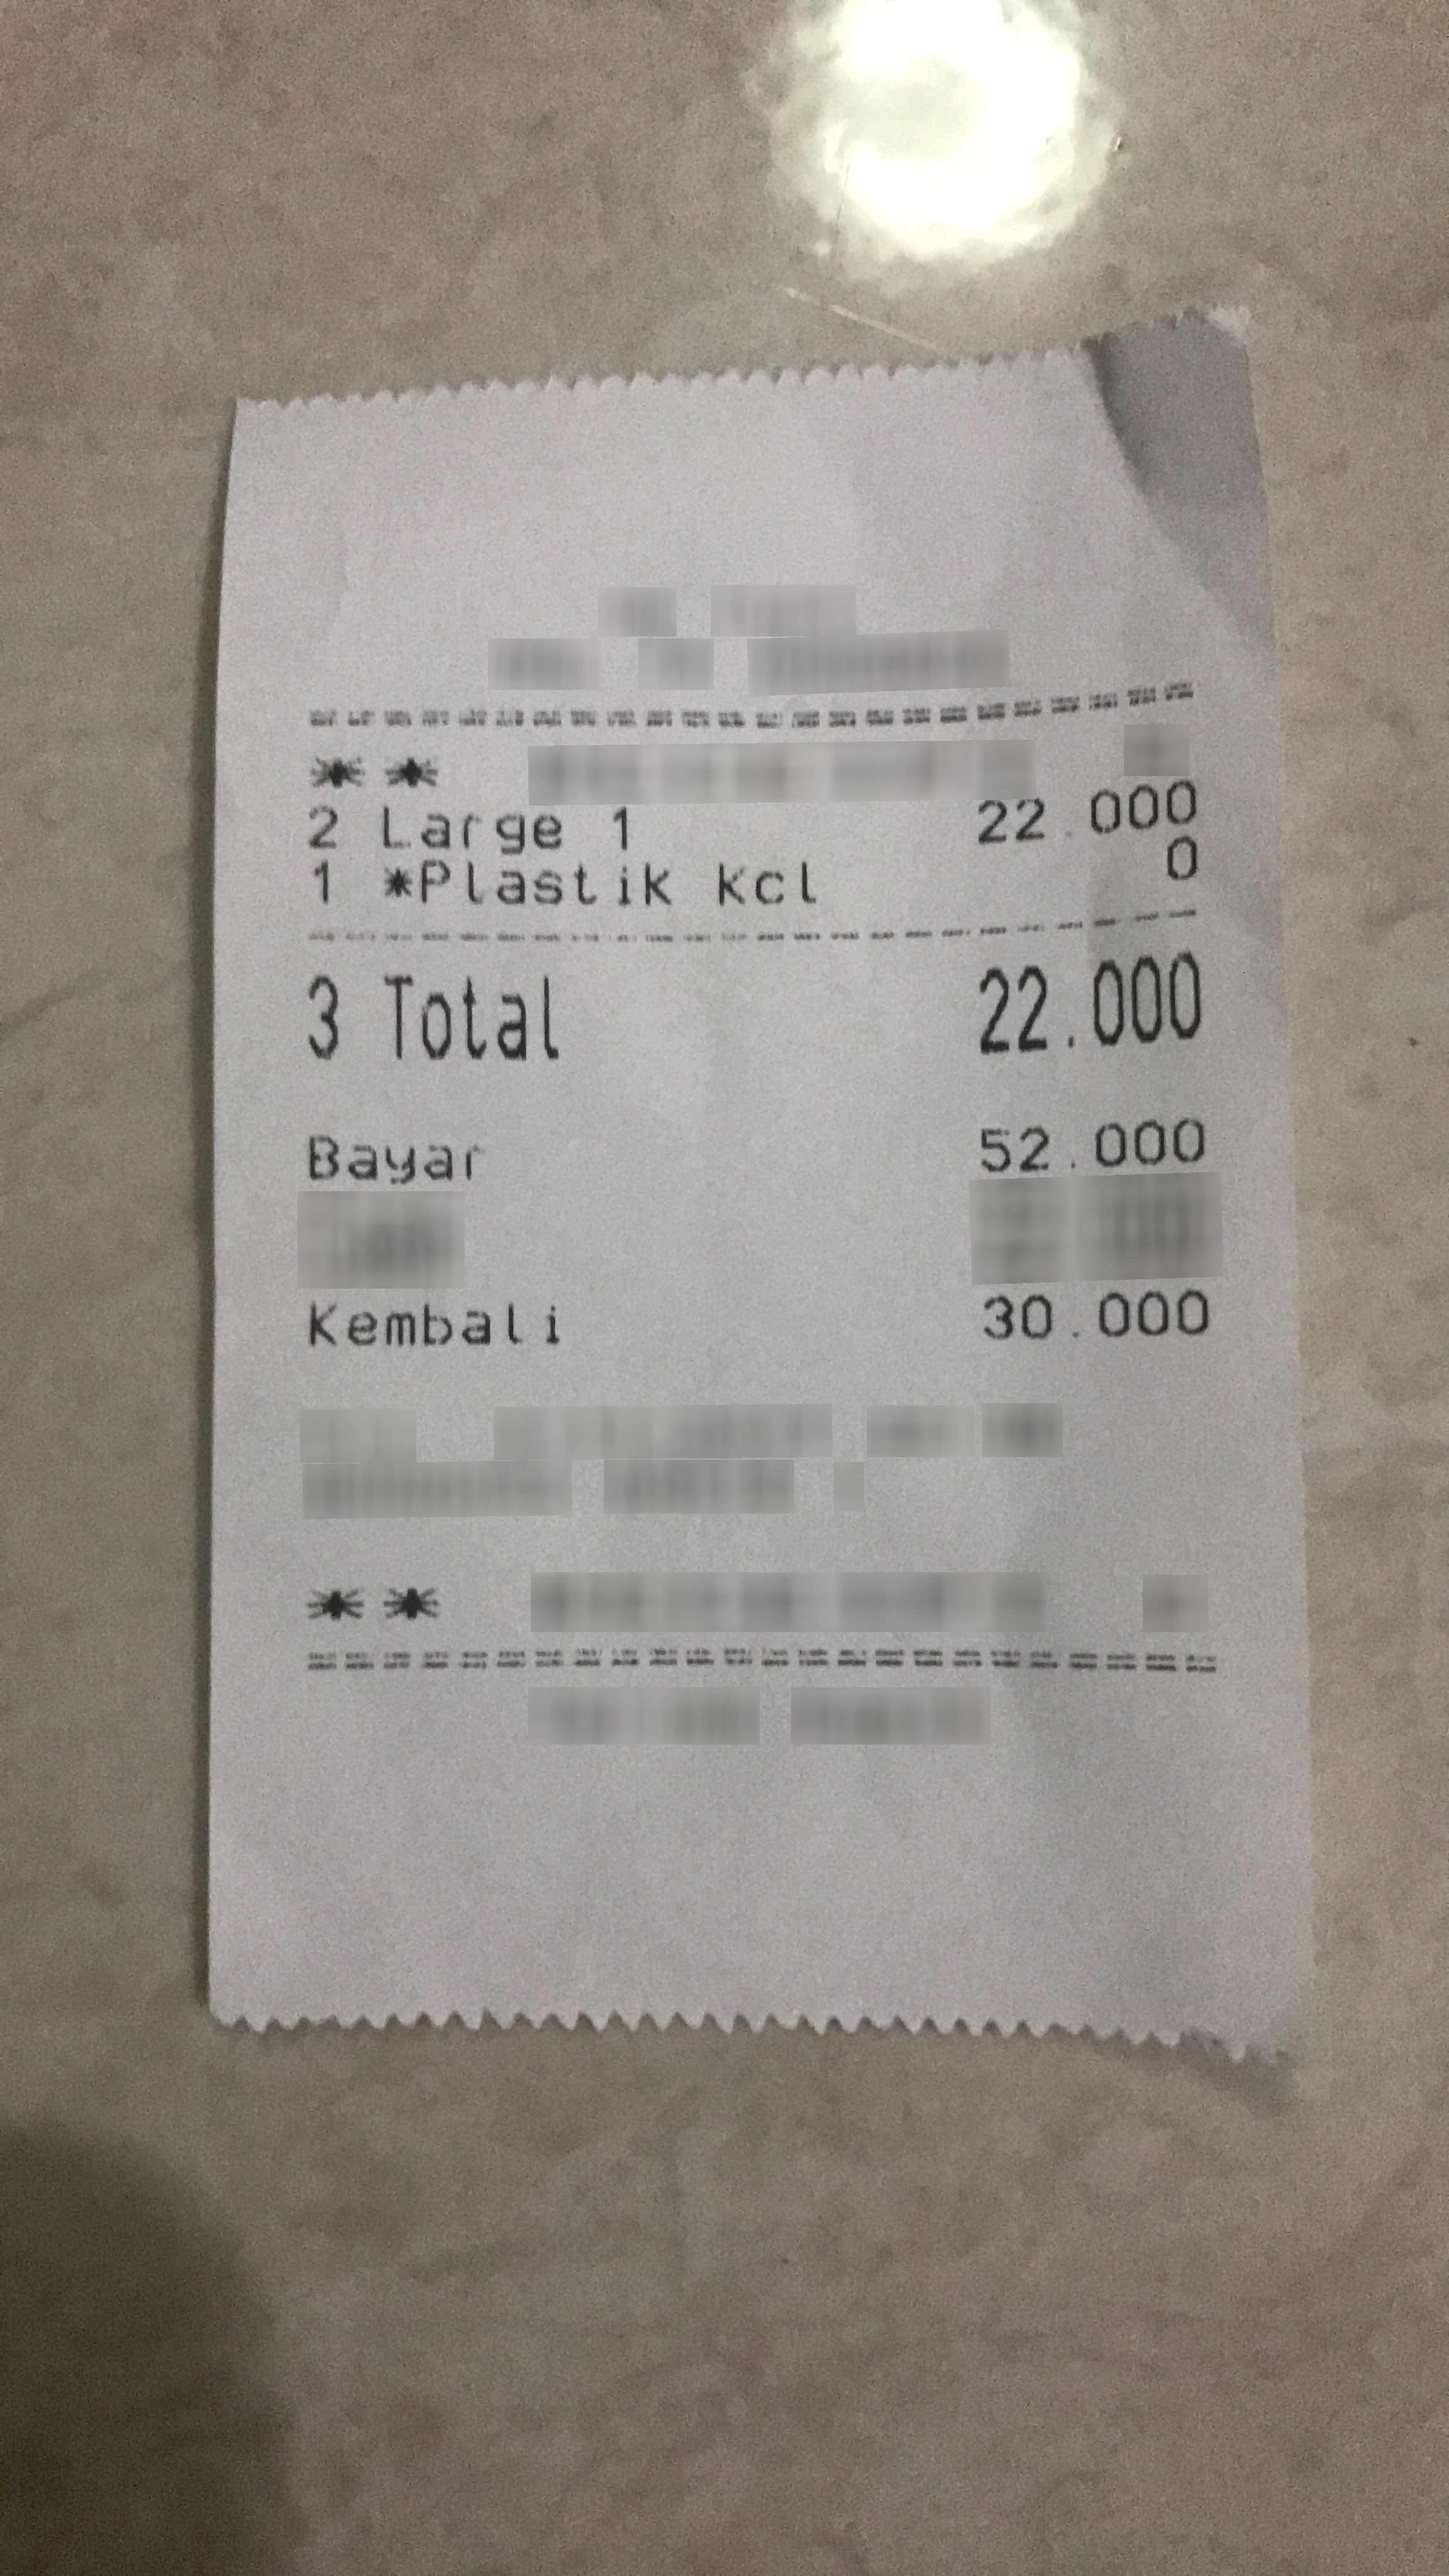
Number of items: 2
Total: 22.000
OCR text regions:
text: 2
text: 1
text: 22.000
text: Total
text: 22.000
text: Bayar
text: 52.000
text: Kembali
text: 30.000
text: 3
text: 1
text: Large
text: *Plastik
text: Kcl
text: 0